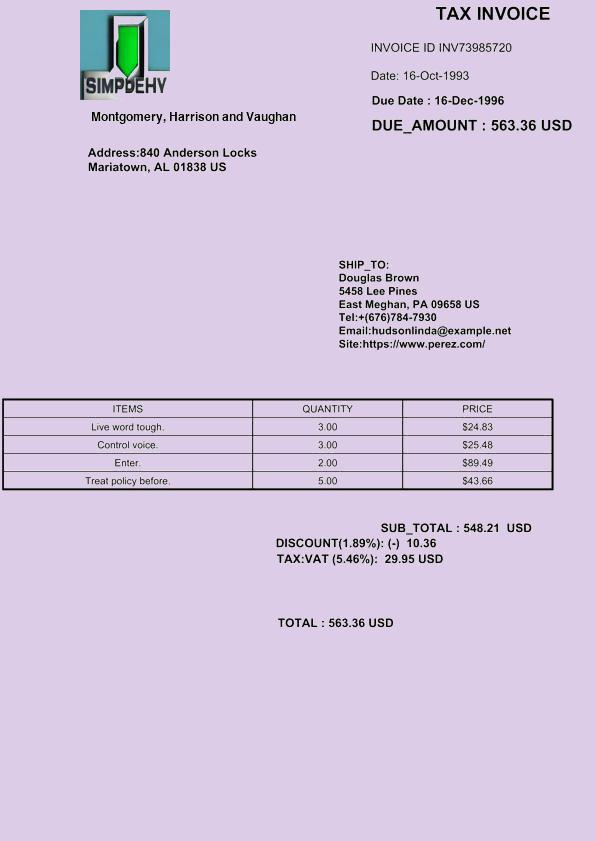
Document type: Invoice